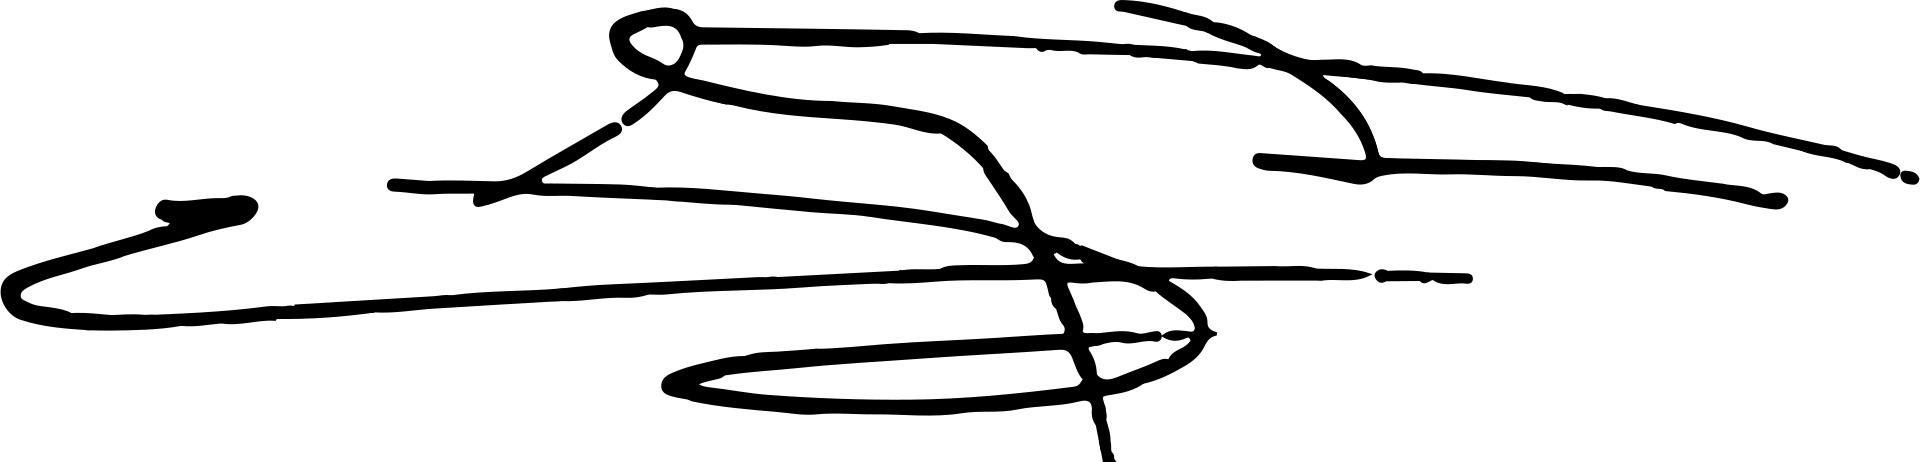
Signature of: layda elena sansores